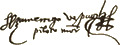
Signature of: amerigo vespucci